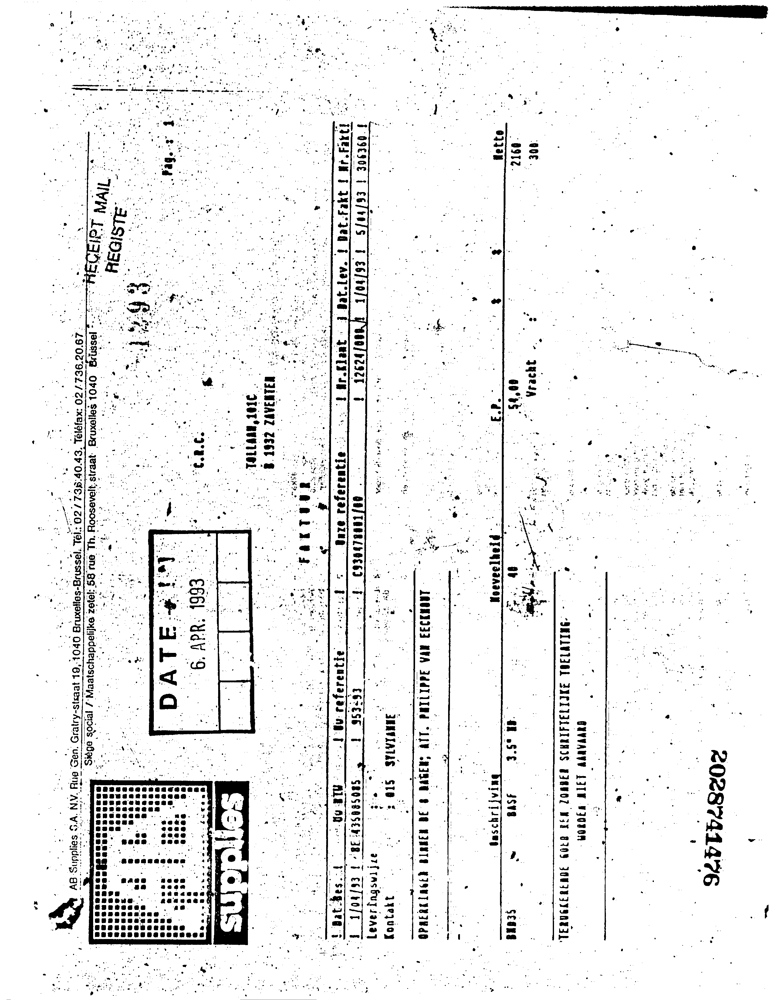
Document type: Invoice